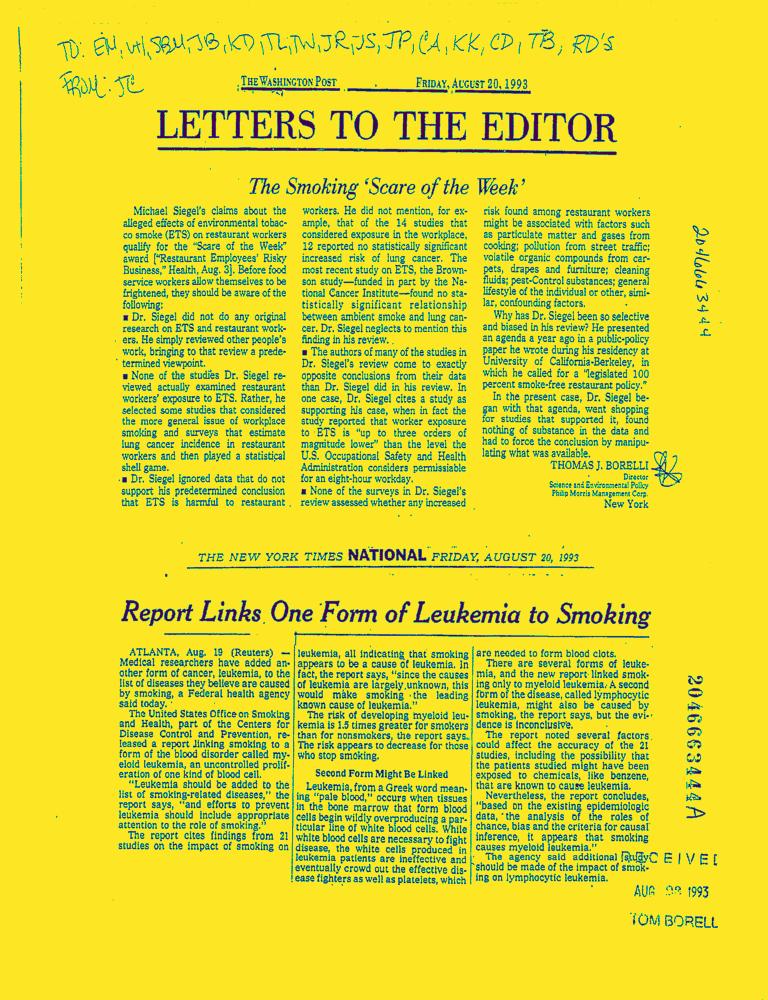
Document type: News-Article